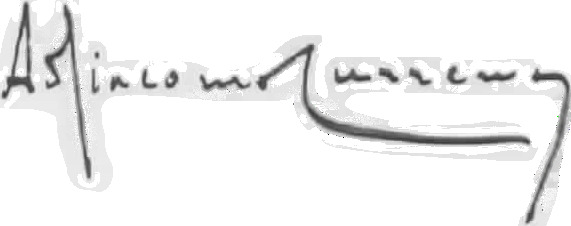
Signature of: giacomo curreno